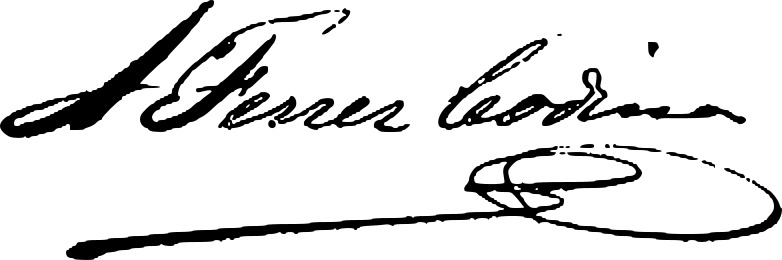
Signature of: anton ferrer y codina